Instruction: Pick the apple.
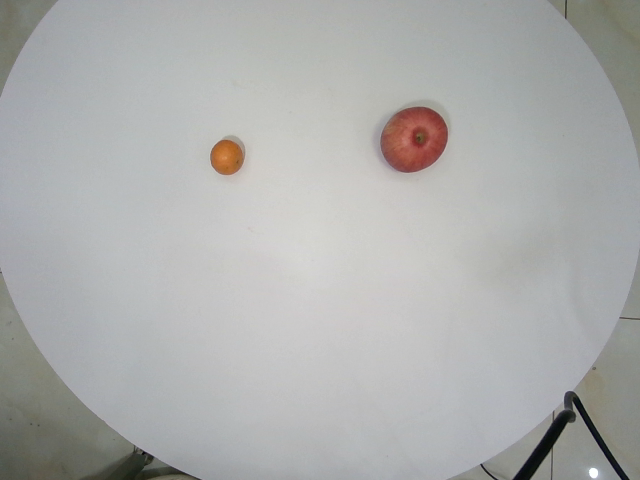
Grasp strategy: vertical